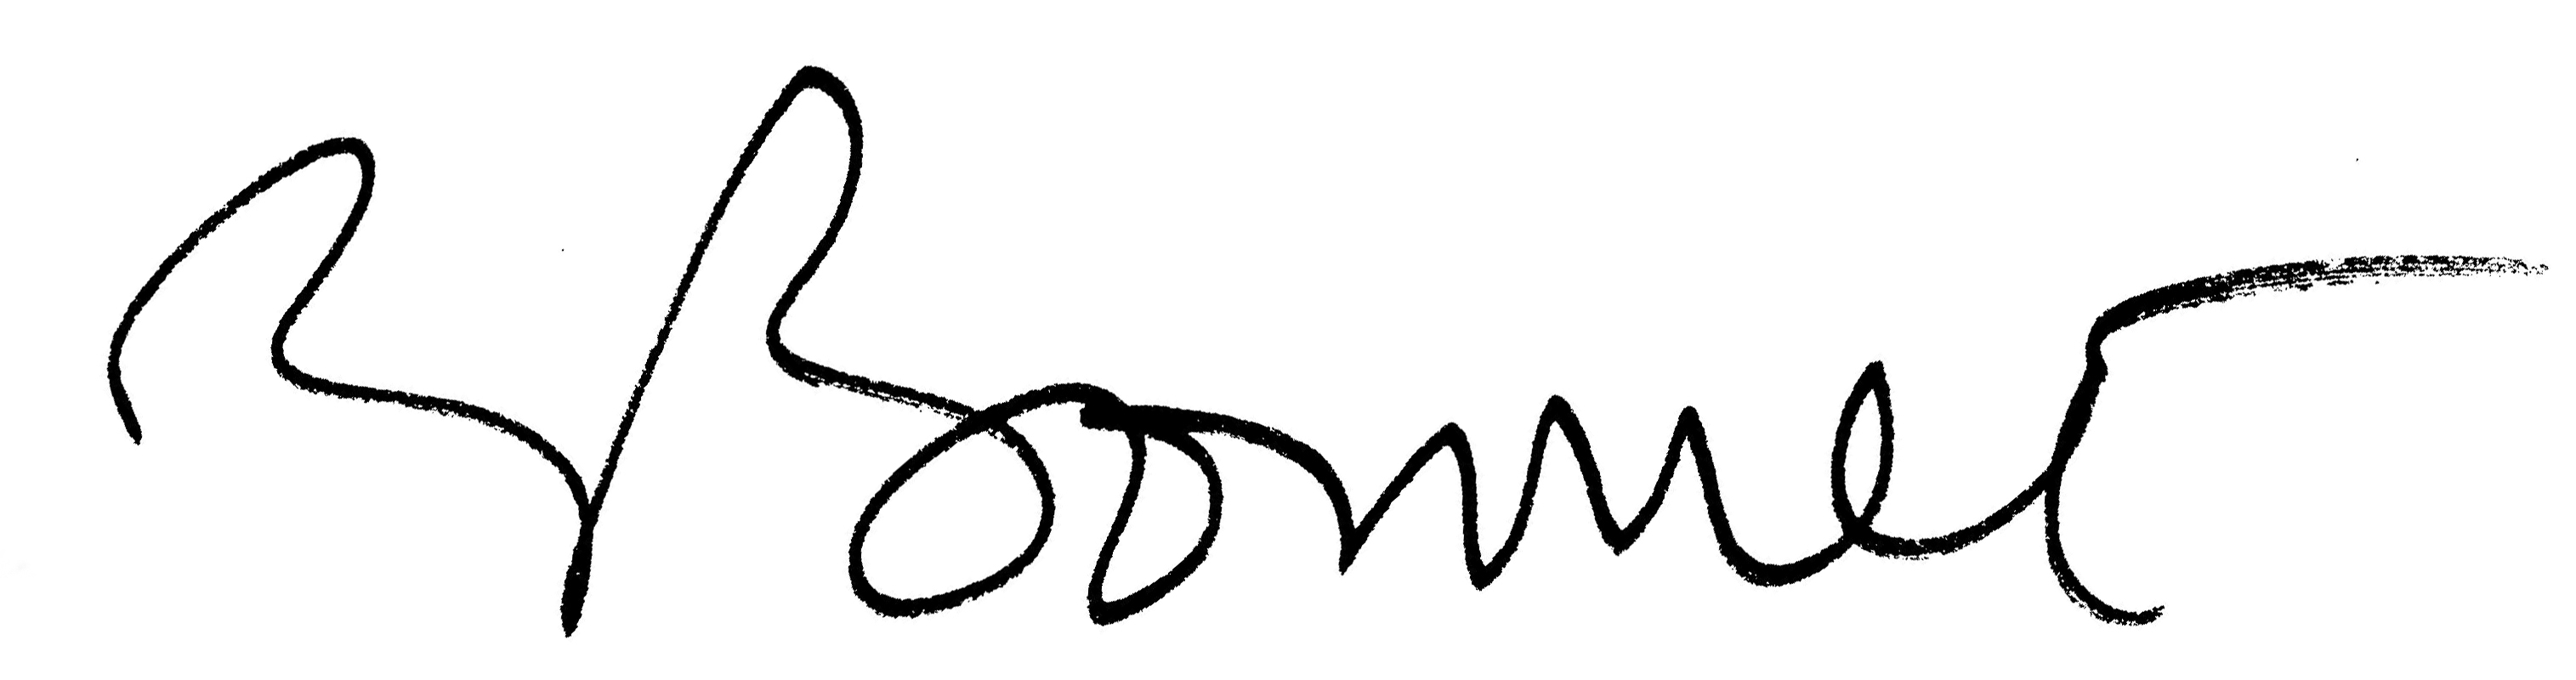
Signature of: jean claude bourret